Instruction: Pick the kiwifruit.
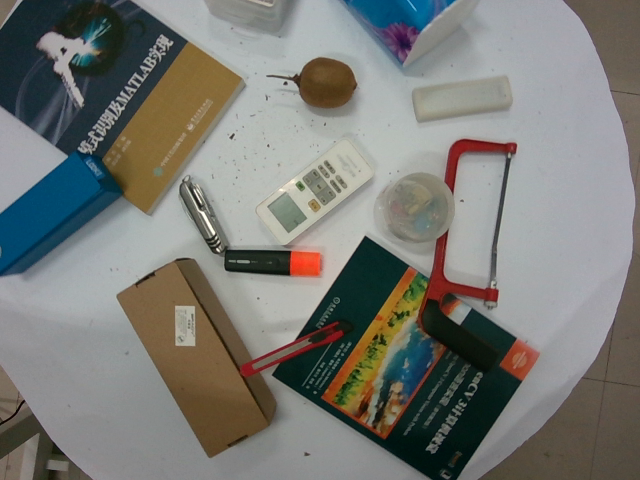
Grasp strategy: vertical